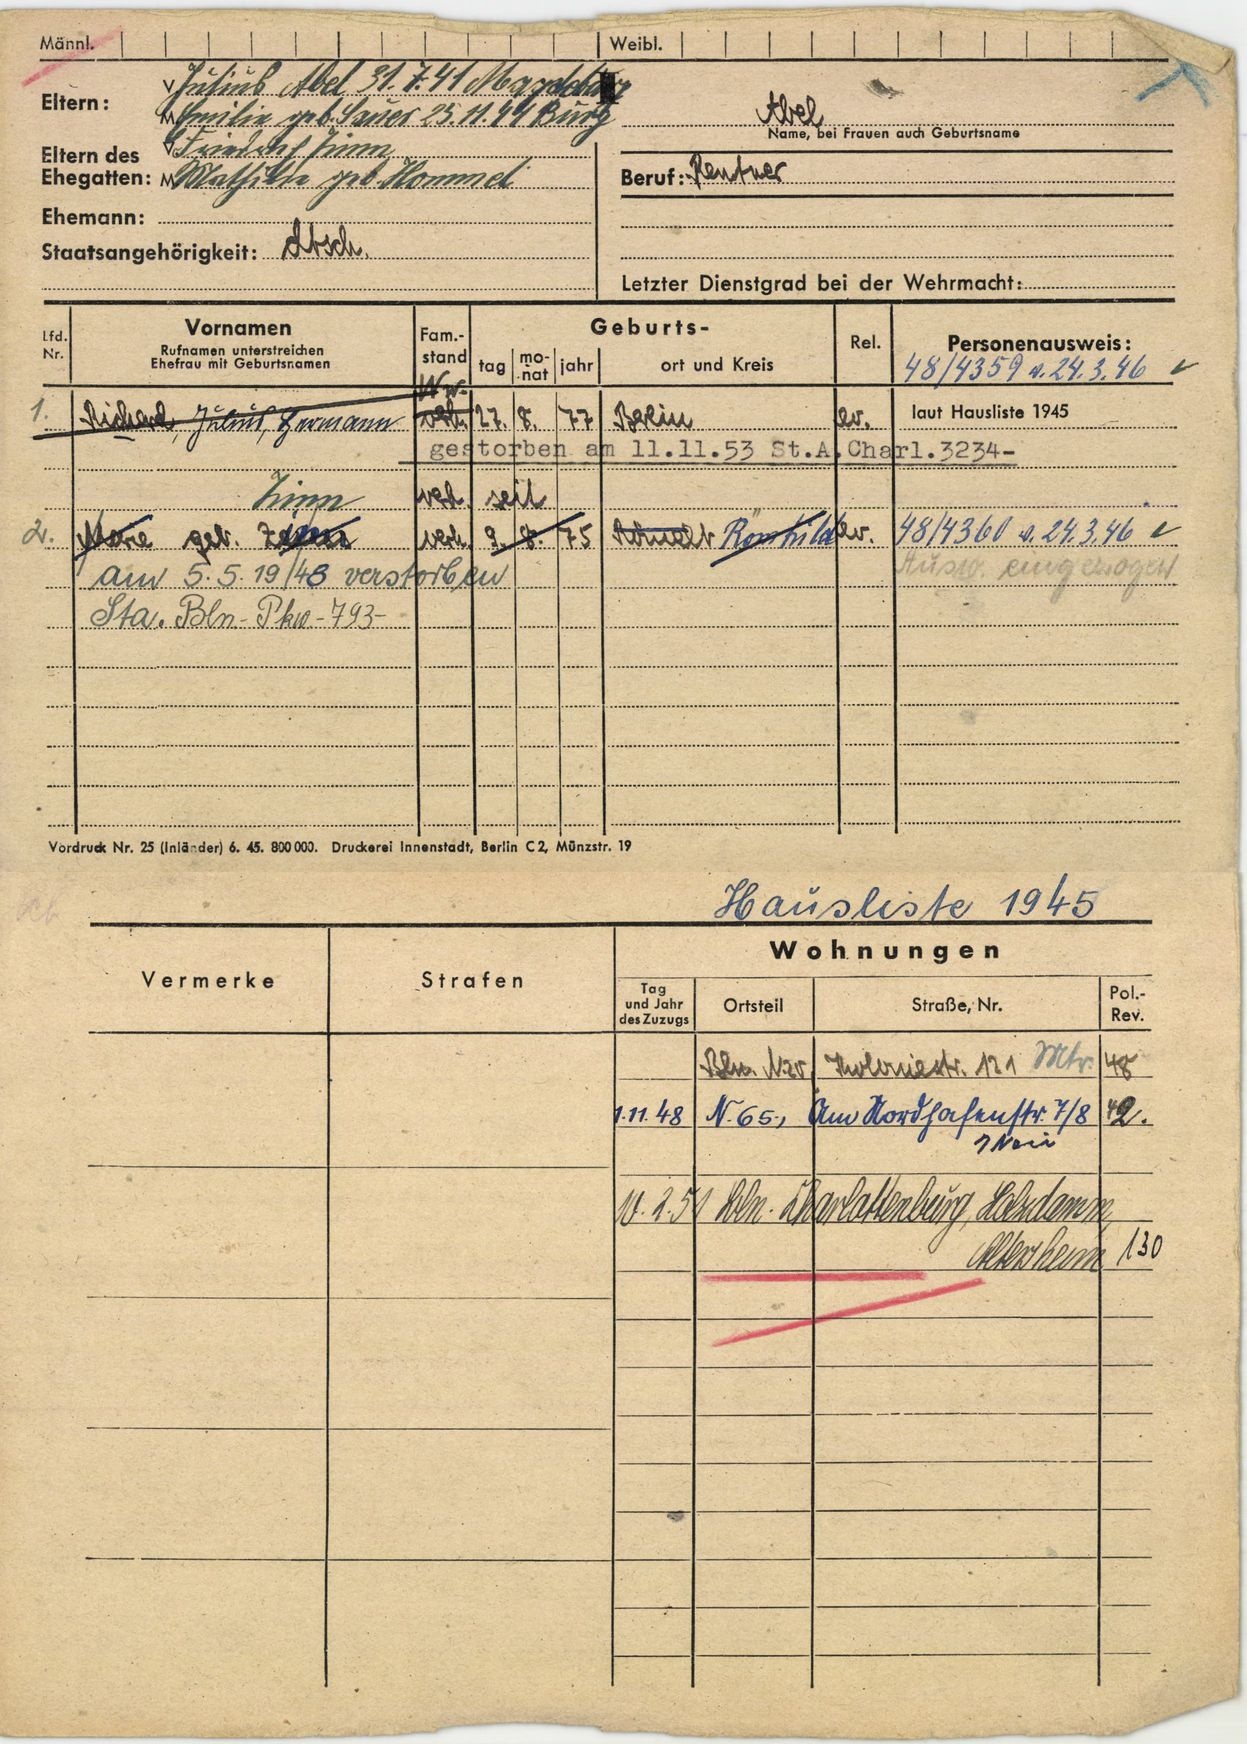
Abel